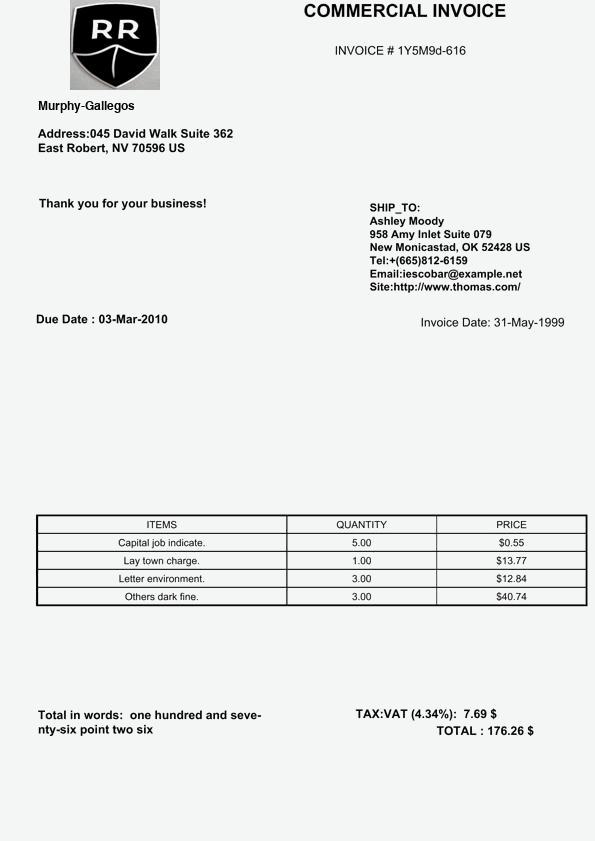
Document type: Invoice